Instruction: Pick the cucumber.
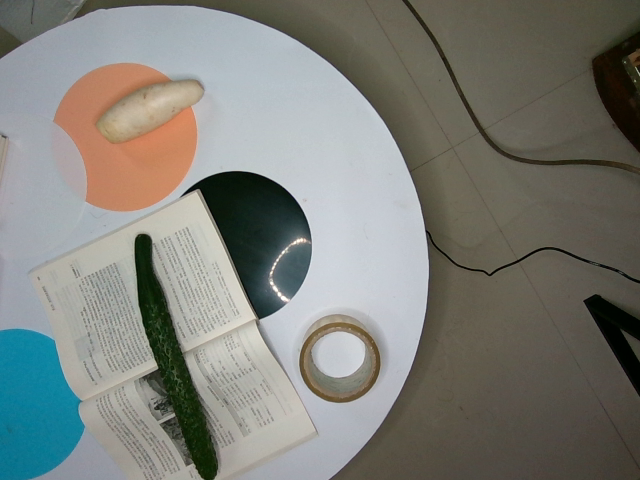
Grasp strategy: vertical